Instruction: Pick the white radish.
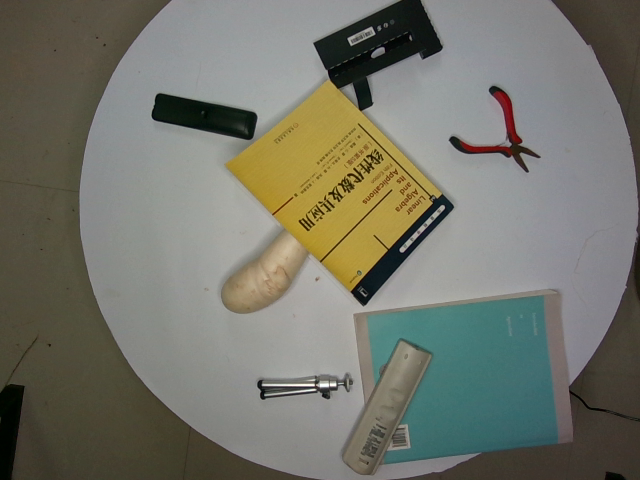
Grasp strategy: vertical